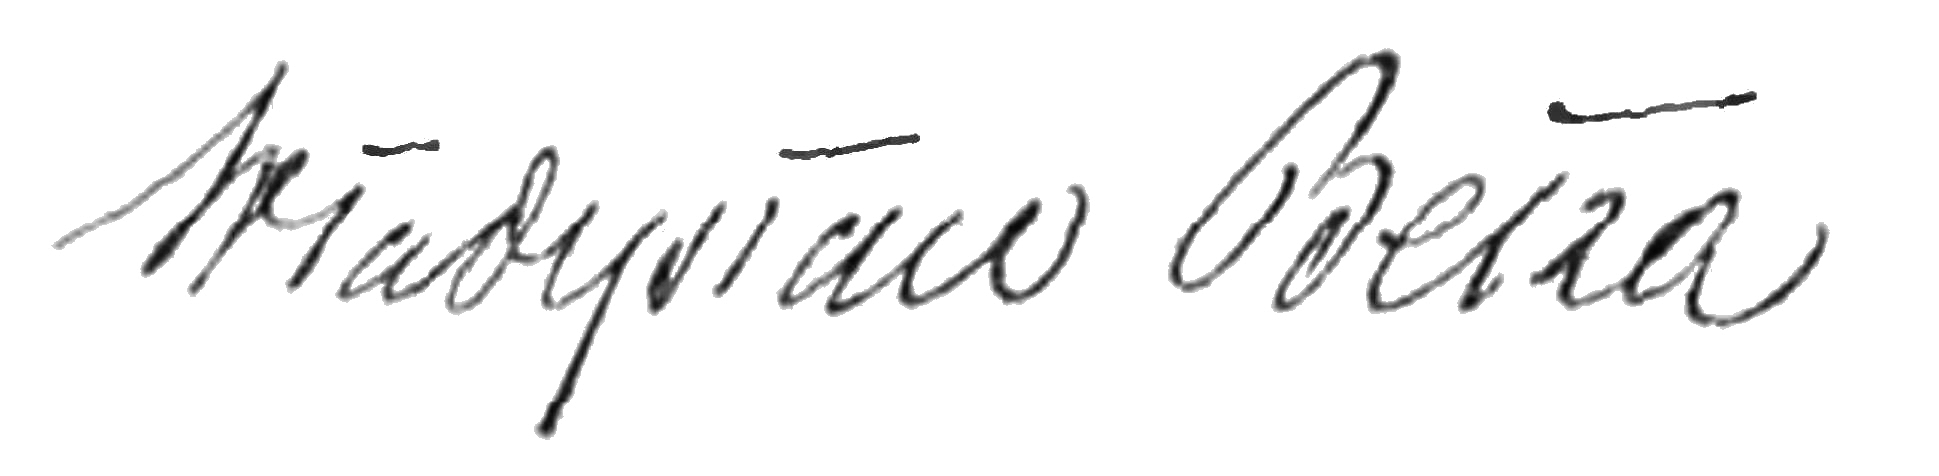
Signature of: władysław bełza